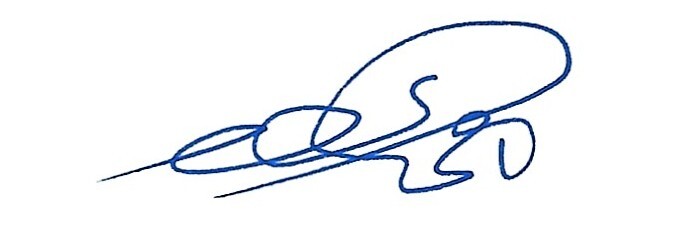
Signature of: aḥmad ʿalāwinah